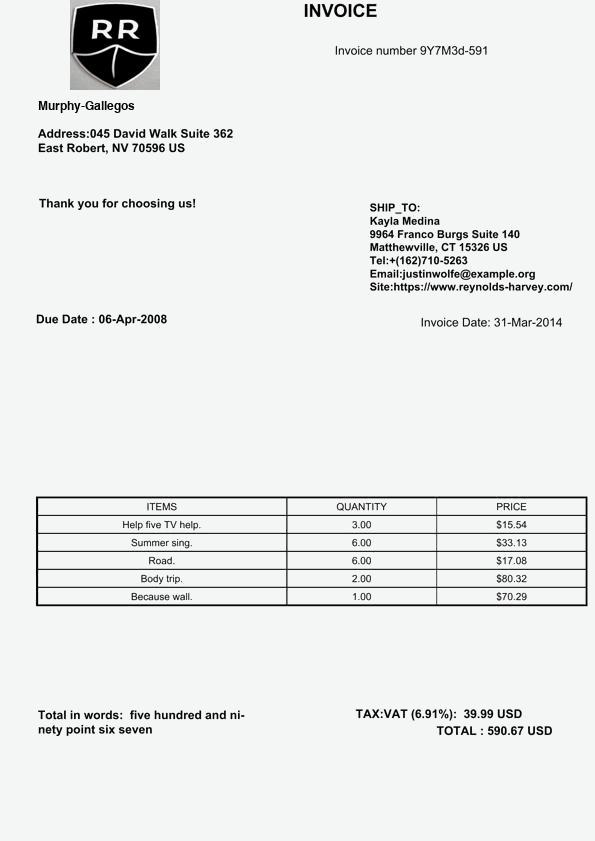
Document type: Invoice